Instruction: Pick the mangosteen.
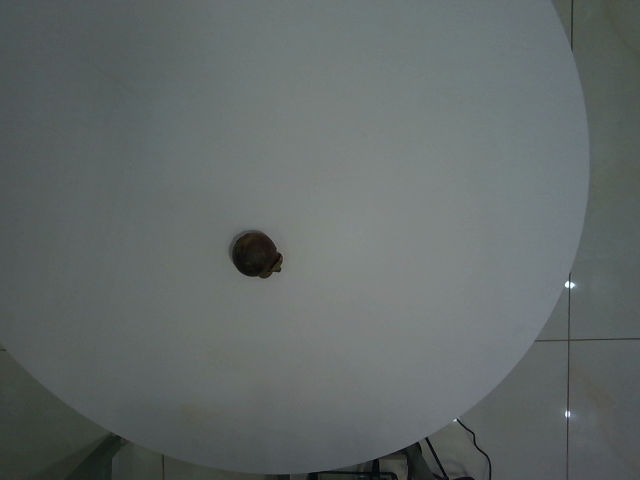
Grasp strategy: vertical